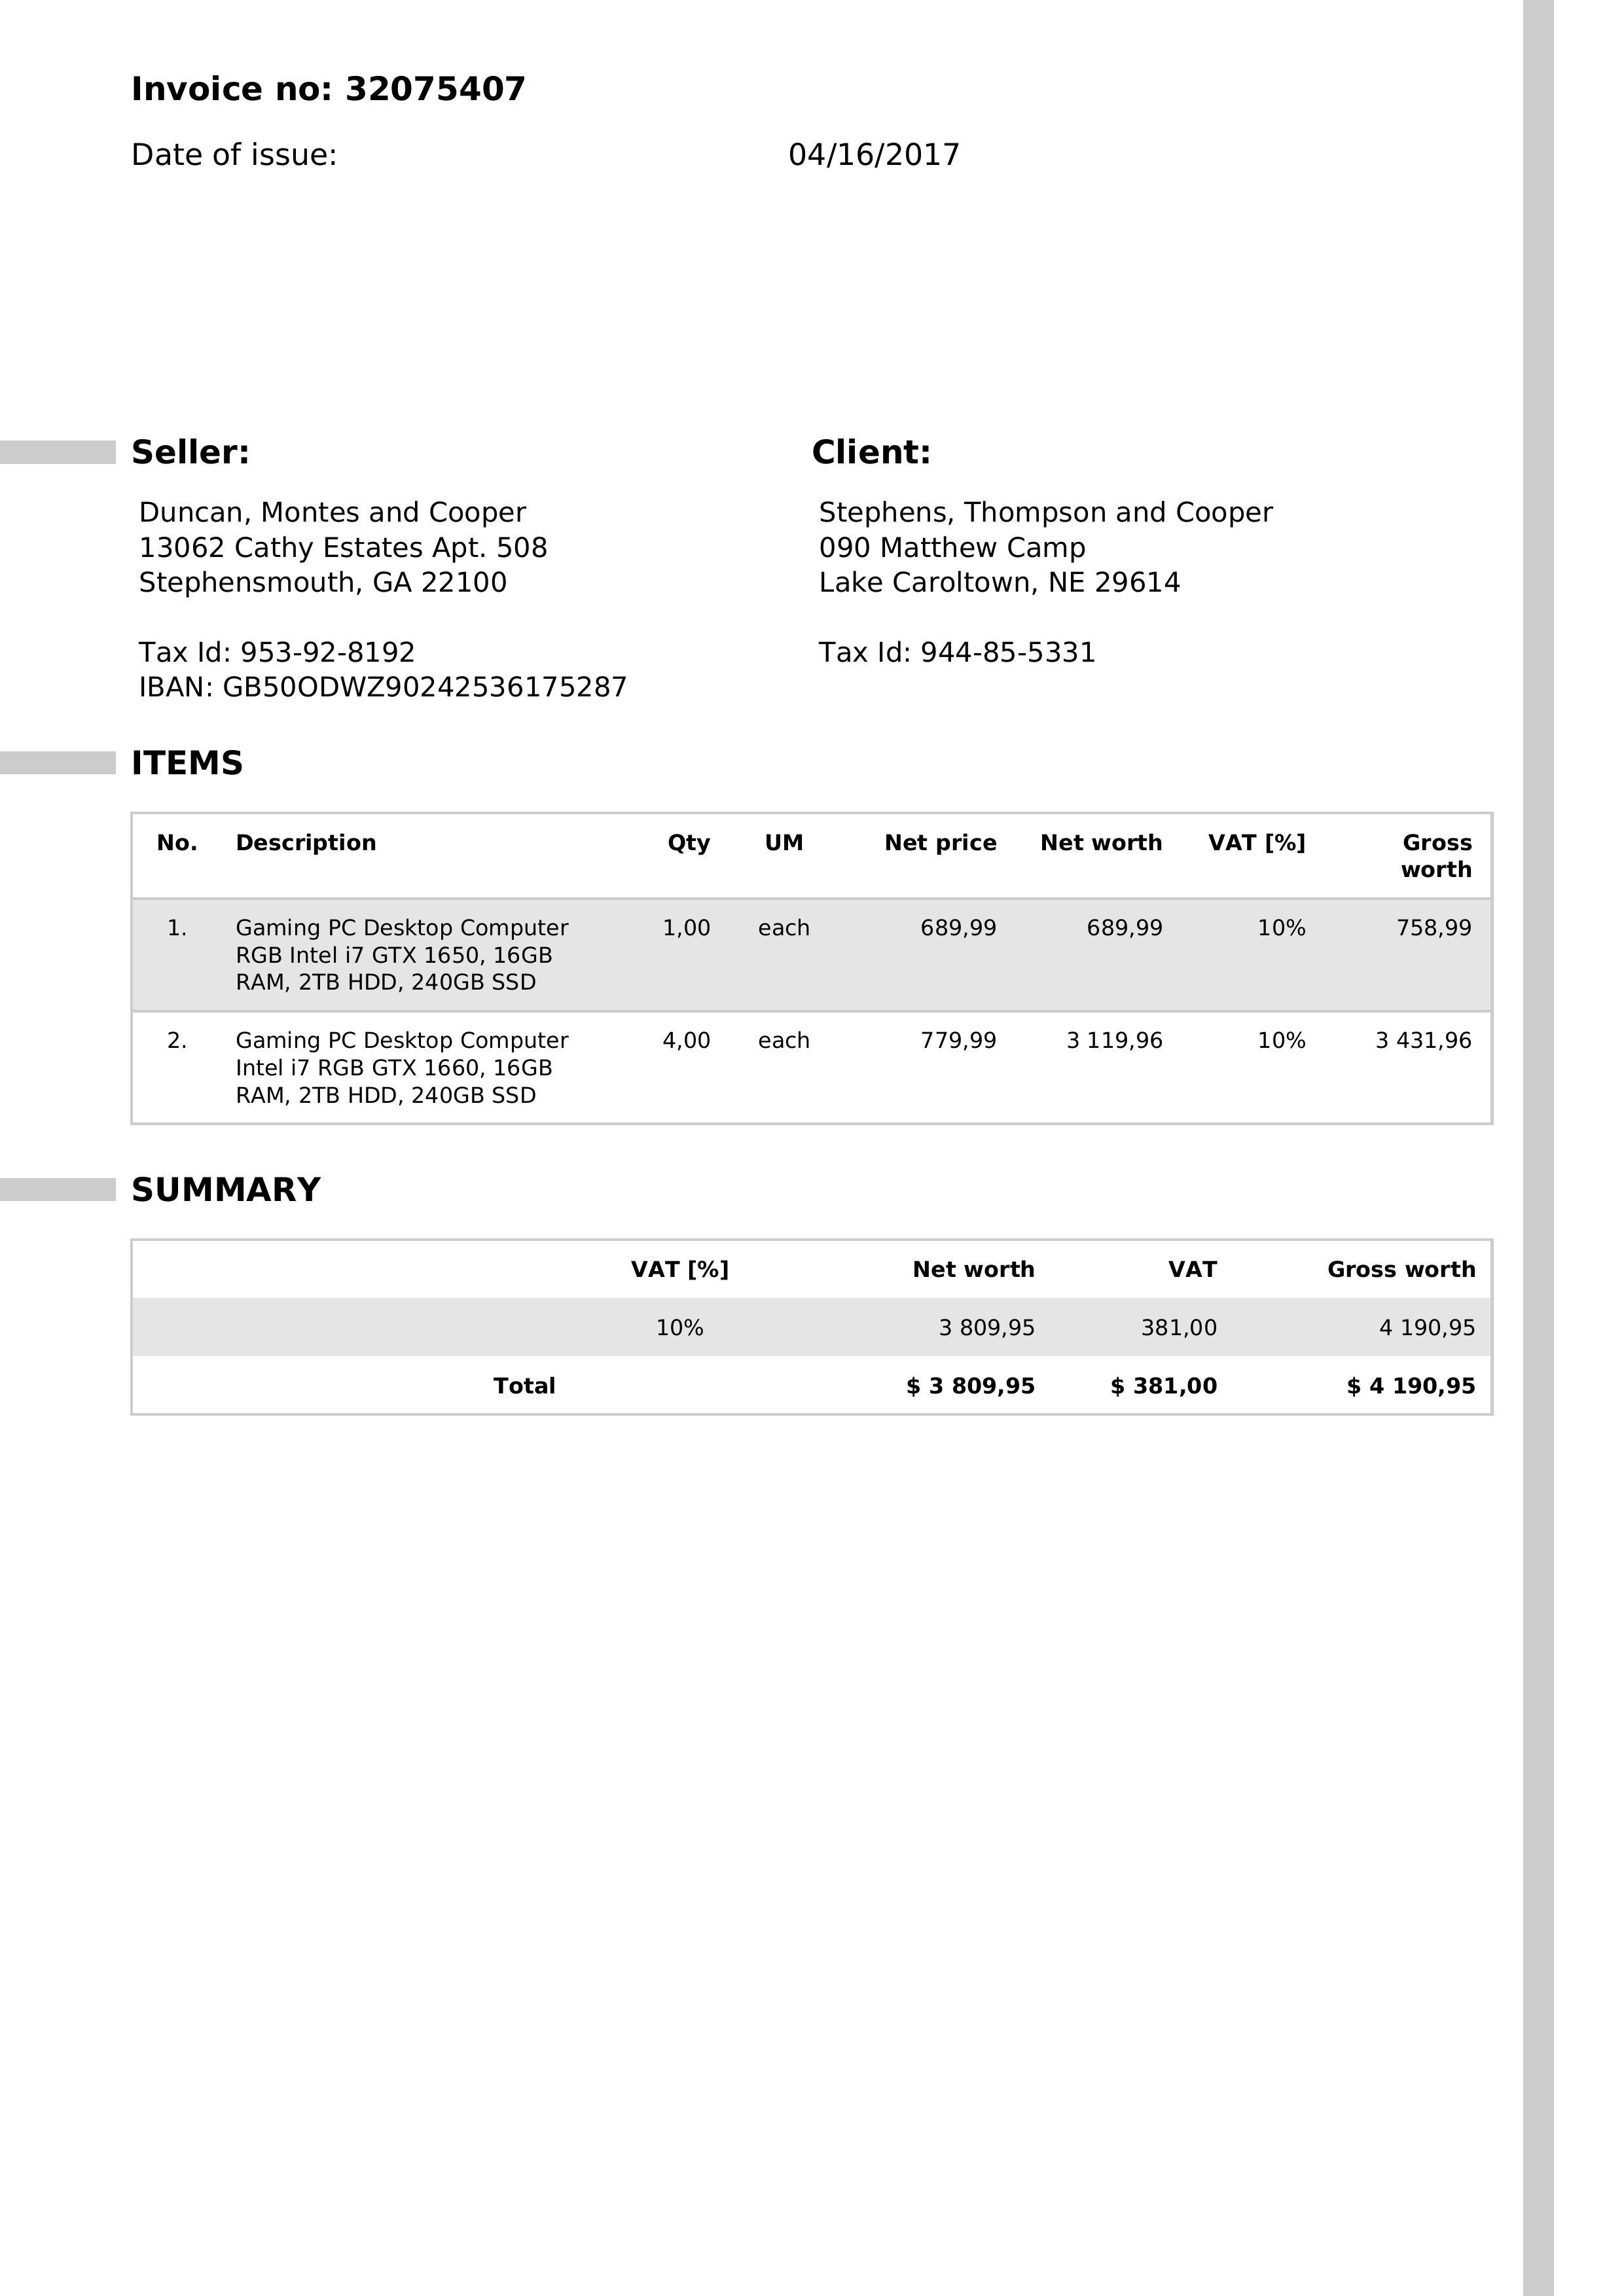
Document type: Invoice